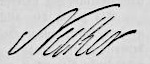
Signature of: jacques necker